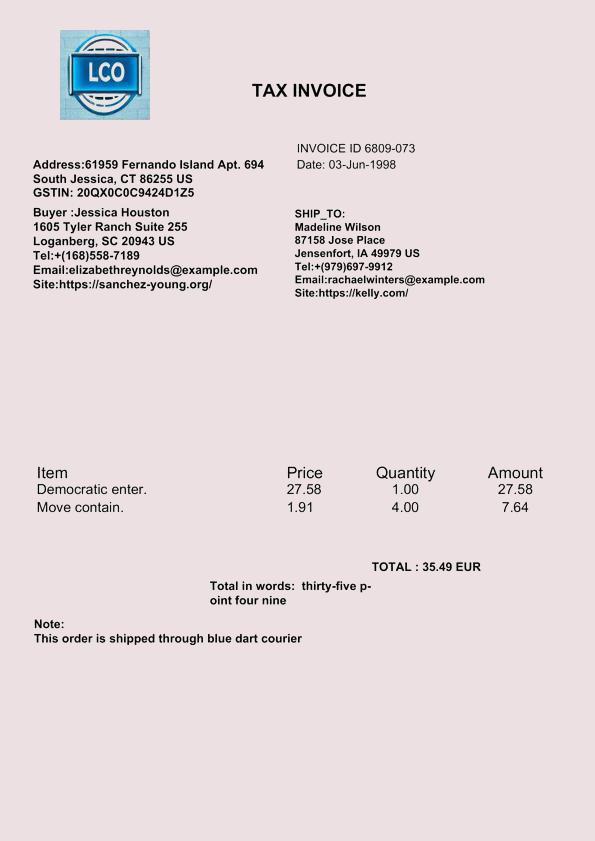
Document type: Invoice